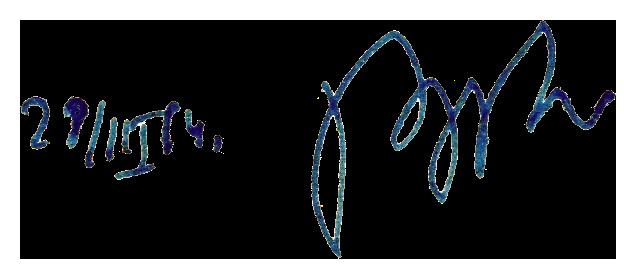
Signature of: vladimir kostochkin